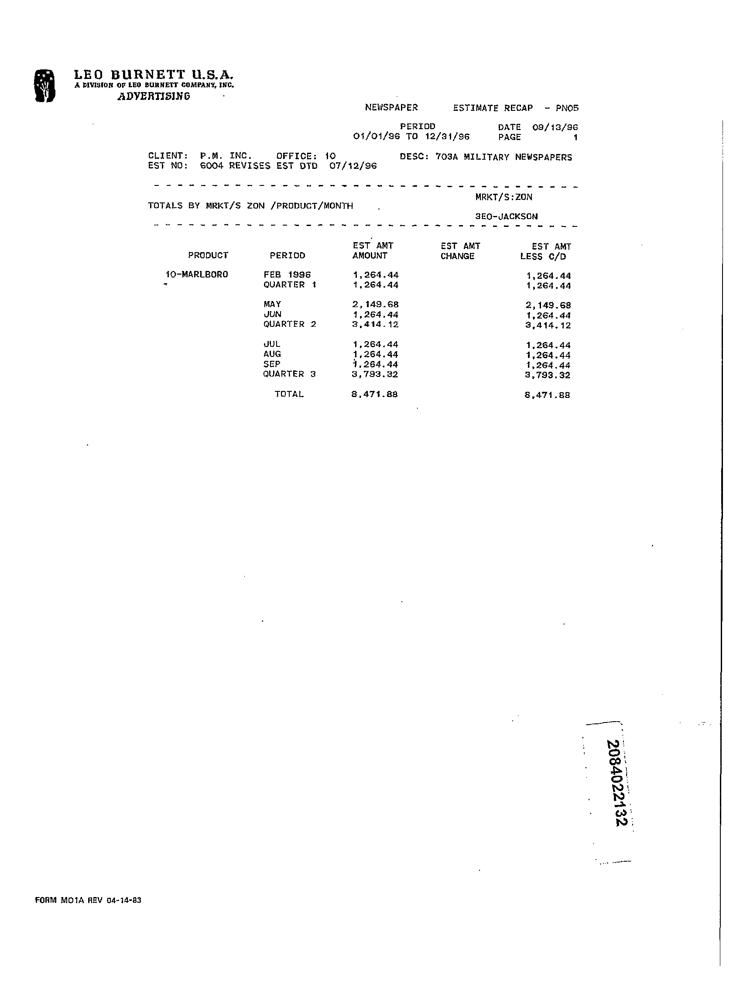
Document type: Invoice